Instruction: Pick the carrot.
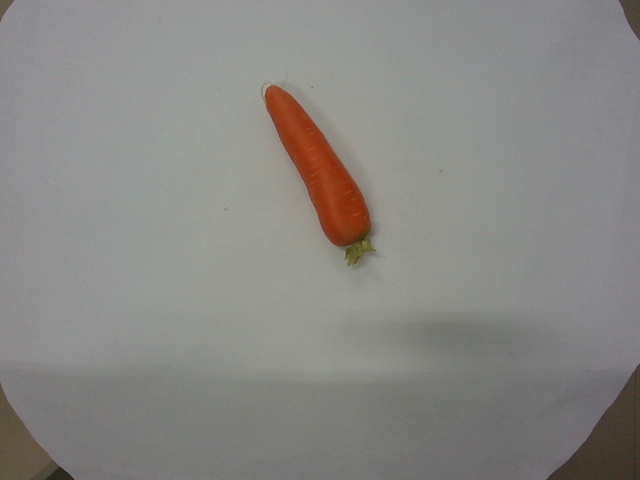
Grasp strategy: vertical